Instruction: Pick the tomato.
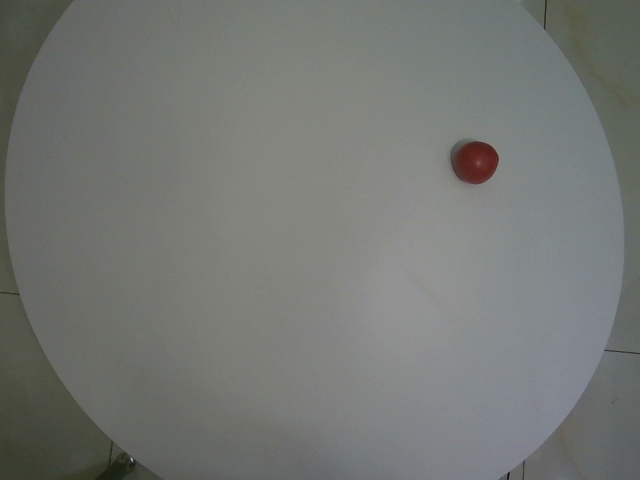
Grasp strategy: vertical